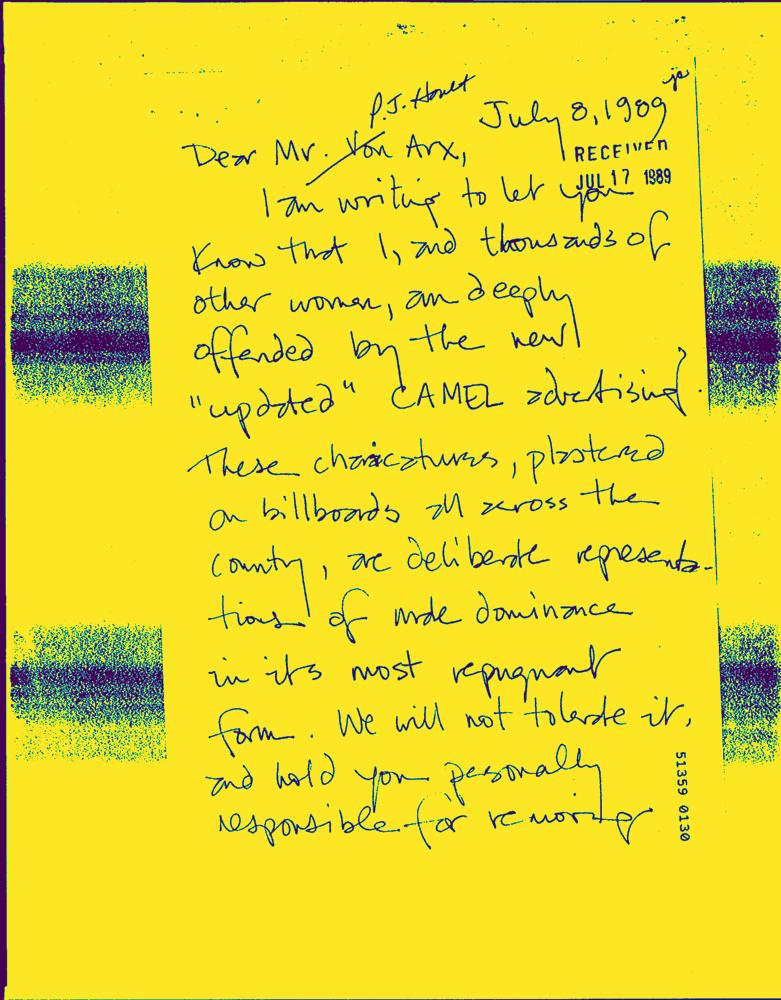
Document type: Hand-Written